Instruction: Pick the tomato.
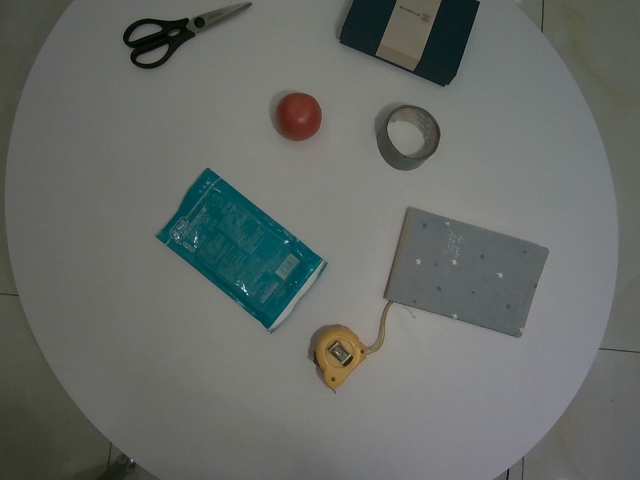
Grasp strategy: vertical